Question: Describe the condition in detail:
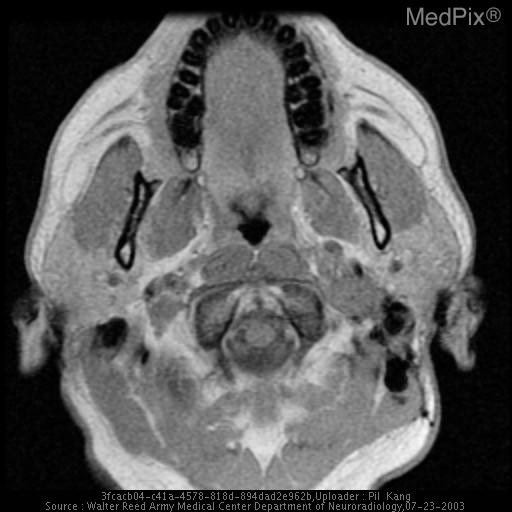
Answer: The disease is discussed as: Somatostatin membrane receptors are found on many cells and tumors of neuroendocrine origin (e.g. pheochromocytomas, neuroblastomas, ganglioneuro[blast]omas, paragangliomas, small cell lung cancers, pancreatic islet cells) and other cells not of neuroendrocrine origin such as activated lymphocytes, lymphomas, and breast cancer.  [In-111-DTPA-D-Phe]octreotide (or just In-111-octreotide), a radiolabeled polypeptide which binds to somatostatin receptors, allows detection of such tumors in patients.

Those tumors known to be positive on in vivo scintigraphy with In-111-octreotide include: TSH-producing pituitary tumor, gastrinoma, glucogonoma, paraganglioma, carcinoid, both small cell and non-small cell lung cancer, and meningiomas.  Rheumatoid arthritis, sarcoidosis, and tuberculosis, all non-neoplastic systemic inflammator processes, may also demonstrate positivity on in vivo scintigraphy.

The advantage of scintigraphy in the setting of paragangliomas (and other tumor types with somatostatin receptors) is that unexpected additional paraganglioma sites not detected with anatomic imaging techniques were found in 33% of patients with known paragangliomas.  This is especially important in the setting of paragangliomas, which demonstrate multicentricity and distant metastases in 10% of the cases.